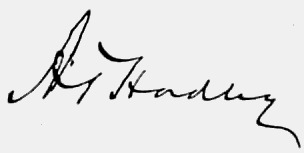
Signature of: arthur twining hadley